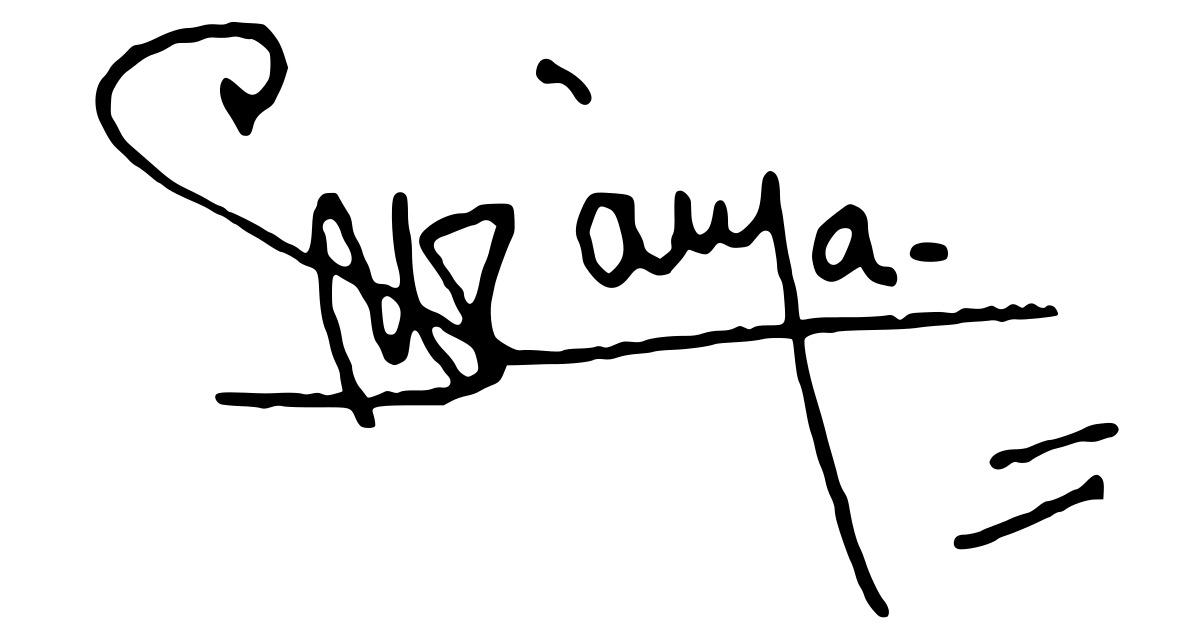
Signature of: suraiya